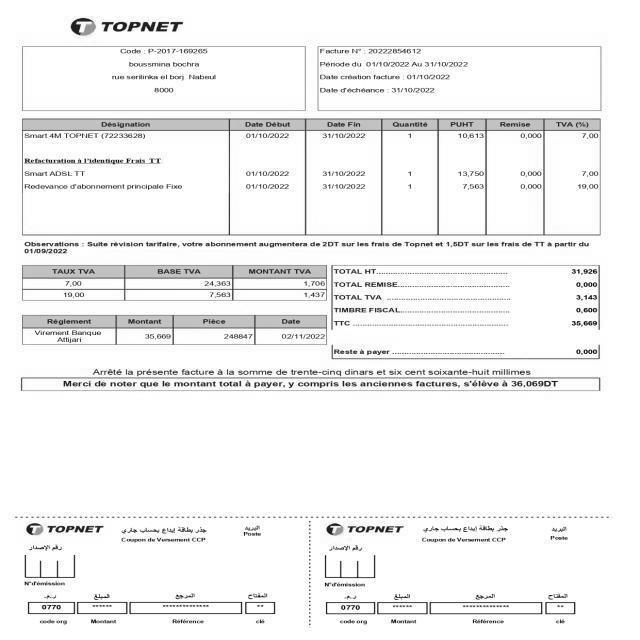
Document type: Invoice